Question: Describe the condition in detail:
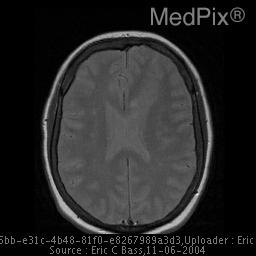
Answer: The disease is discussed as: Gray matter heterotopias are collections of normal neurons in abnormal locations.  They result from an arrest of the normal outward radial migration of neurons.  Therefore, one could say that all neuronal migration anomalies are heterotopias.  However, the term heterotopia is restricted in its use to neurons that lie either in the subependymal region or within the cerebral hemispheric white matter.

Symptomatic patients with gray matter heterotopias almost always present with a seizure disorder.  Developmental delay may be present if the arrest of neuronal migration has been extremely severe or if associated anomalies are present.  MR is extremely sensitive to the presence of heterotopias; therefore, incidental heterotopias are now occasionally identified in patients who are minimally symptomatic or asymptomatic.

Three major forms of heterotopic gray matter have been described:  subependymal nodules (Films .1 and .2); deep white matter nodules (Films .3 and .4); and deep bands of gray matter (band heterotopia) embedded in the white matter.  Films .5 and .6 show a band heterotopia in which a circumferential band of ectopic neurons sits within the cerebral hemisphere.  Normal white matter tracts separate this band from the lateral ventricles and from the overlying cortex.  Because they are very symmetric, band heterotopias are often overlooked by inexperienced imagers.  A high index of suspicion is necessary to make the diagnosis.